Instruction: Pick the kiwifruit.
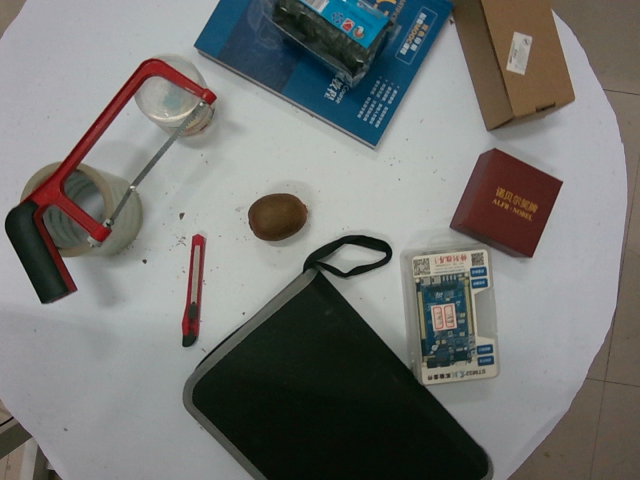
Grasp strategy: vertical